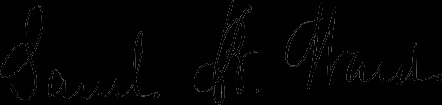
Signature of: samuel baldwin ward